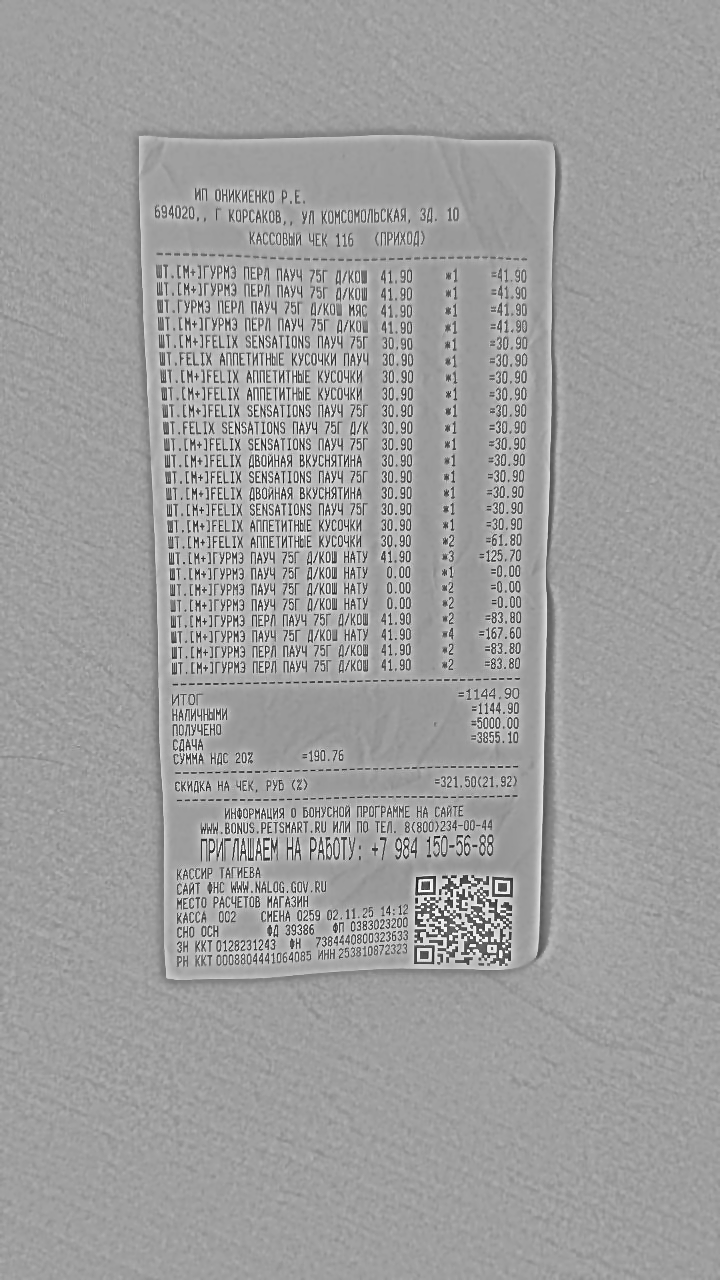
Продавец: ИП ОНИКИЕНКО Р.Е.
ИНН: 253810872323
Дата: 02.11.25
Товары: ШТ.[М+]ГУРМЭ ПЕРЛ ПАУЧ 75Г Д/КОШ; ШТ.[М+]ГУРМЭ ПЕРЛ ПАУЧ 75Г Д/КОШ; ШТ.ГУРМЭ ПЕРЛ ПАУЧ 75Г Д/КОШ МЯС; ШТ.[М+]ГУРМЭ ПЕРЛ ПАУЧ 75Г Д/КОШ; ШТ.[М+]FELIX SENSATIONS ПАУЧ 75Г; ШТ.FELIX АППЕТИТНЫЕ КУСОЧКИ ПАУЧ; ШТ.[М+]FELIX АППЕТИТНЫЕ КУСОЧКИ; ШТ.[М+]FELIX АППЕТИТНЫЕ КУСОЧКИ; ШТ.[М+]FELIX SENSATIONS ПАУЧ 75Г; ШТ.FELIX SENSATIONS ПАУЧ 75Г Д/К; ШТ.[М+]FELIX SENSATIONS ПАУЧ 75Г; ШТ.[М+]FELIX ДВОЙНАЯ ВКУСНЯТИНА; ШТ.[М+]FELIX SENSATIONS ПАУЧ 75Г; ШТ.[М+]FELIX ДВОЙНАЯ ВКУСНЯТИНА; ШТ.[М+]FELIX SENSATIONS ПАУЧ 75Г; ШТ.[М+]FELIX АППЕТИТНЫЕ КУСОЧКИ; ШТ.[М+]FELIX АППЕТИТНЫЕ КУСОЧКИ; ШТ.[М+]ГУРМЭ ПАУЧ 75Г Д/КОШ НАТУ; ШТ.[М+]ГУРМЭ ПАУЧ 75Г Д/КОШ НАТУ; ШТ.[М+]ГУРМЭ ПАУЧ 75Г Д/КОШ НАТУ; ШТ.[М+]ГУРМЭ ПАУЧ 75Г Д/КОШ НАТУ; ШТ.[М+]ГУРМЭ ПЕРЛ ПАУЧ 75Г Д/КОШ; ШТ.[М+]ГУРМЭ ПАУЧ 75Г Д/КОШ НАТУ; ШТ.[М+]ГУРМЭ ПЕРЛ ПАУЧ 75Г Д/КОШ; ШТ.[М+]ГУРМЭ ПЕРЛ ПАУЧ 75Г Д/КОШ
Количество: 1; 1; 1; 1; 1; 1; 1; 1; 1; 1; 1; 1; 1; 1; 1; 1; 2; 3; 1; 2; 2; 2; 4; 2; 2
Цена: 41.90; 41.90; 41.90; 41.90; 30.90; 30.90; 30.90; 30.90; 30.90; 30.90; 30.90; 30.90; 30.90; 30.90; 30.90; 30.90; 30.90; 41.90; 0.00; 0.00; 0.00; 41.90; 41.90; 41.90; 41.90
Сумма: 41.90; 41.90; 41.90; 41.90; 30.90; 30.90; 30.90; 30.90; 30.90; 30.90; 30.90; 30.90; 30.90; 30.90; 30.90; 30.90; 61.80; 125.70; 0.00; 0.00; 0.00; 83.80; 167.60; 83.80; 83.80
Итого: 1144.90